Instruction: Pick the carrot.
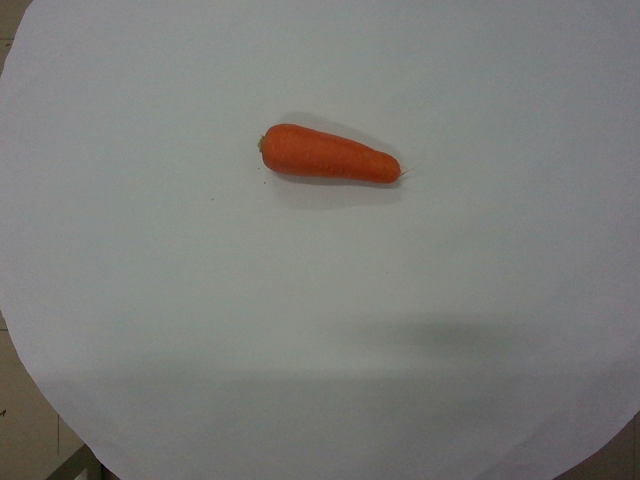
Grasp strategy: vertical